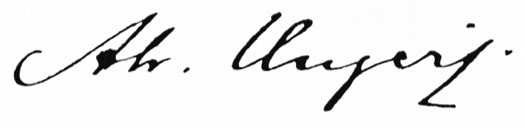
Signature of: abraham unger